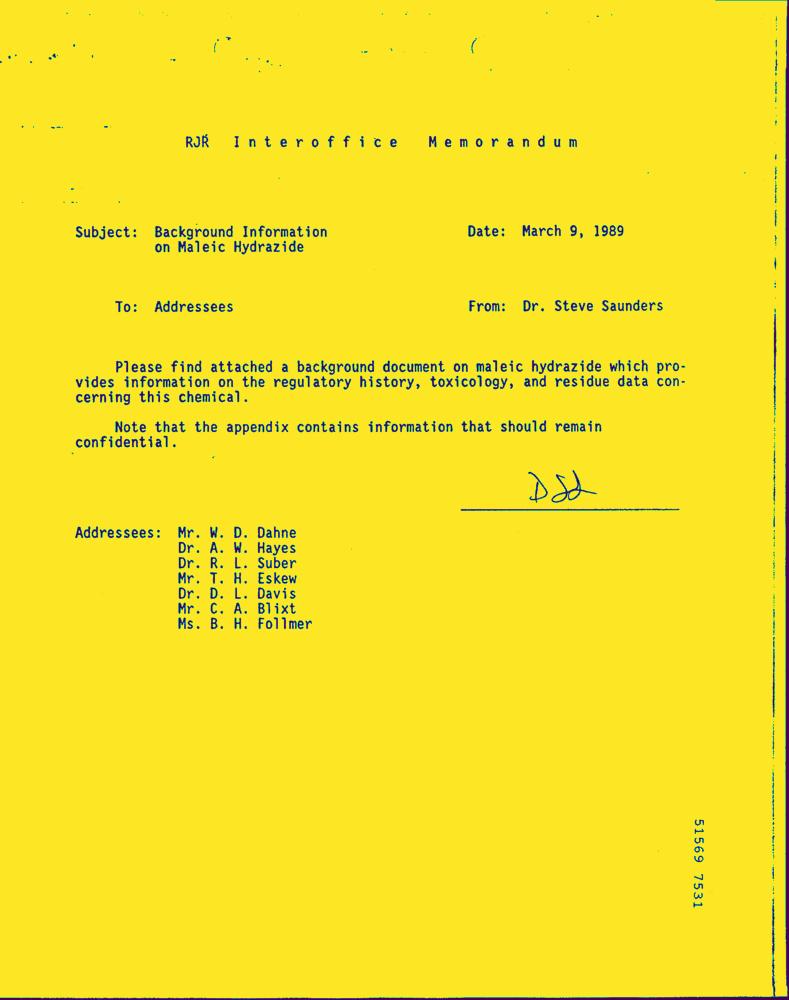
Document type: Letter-Doc